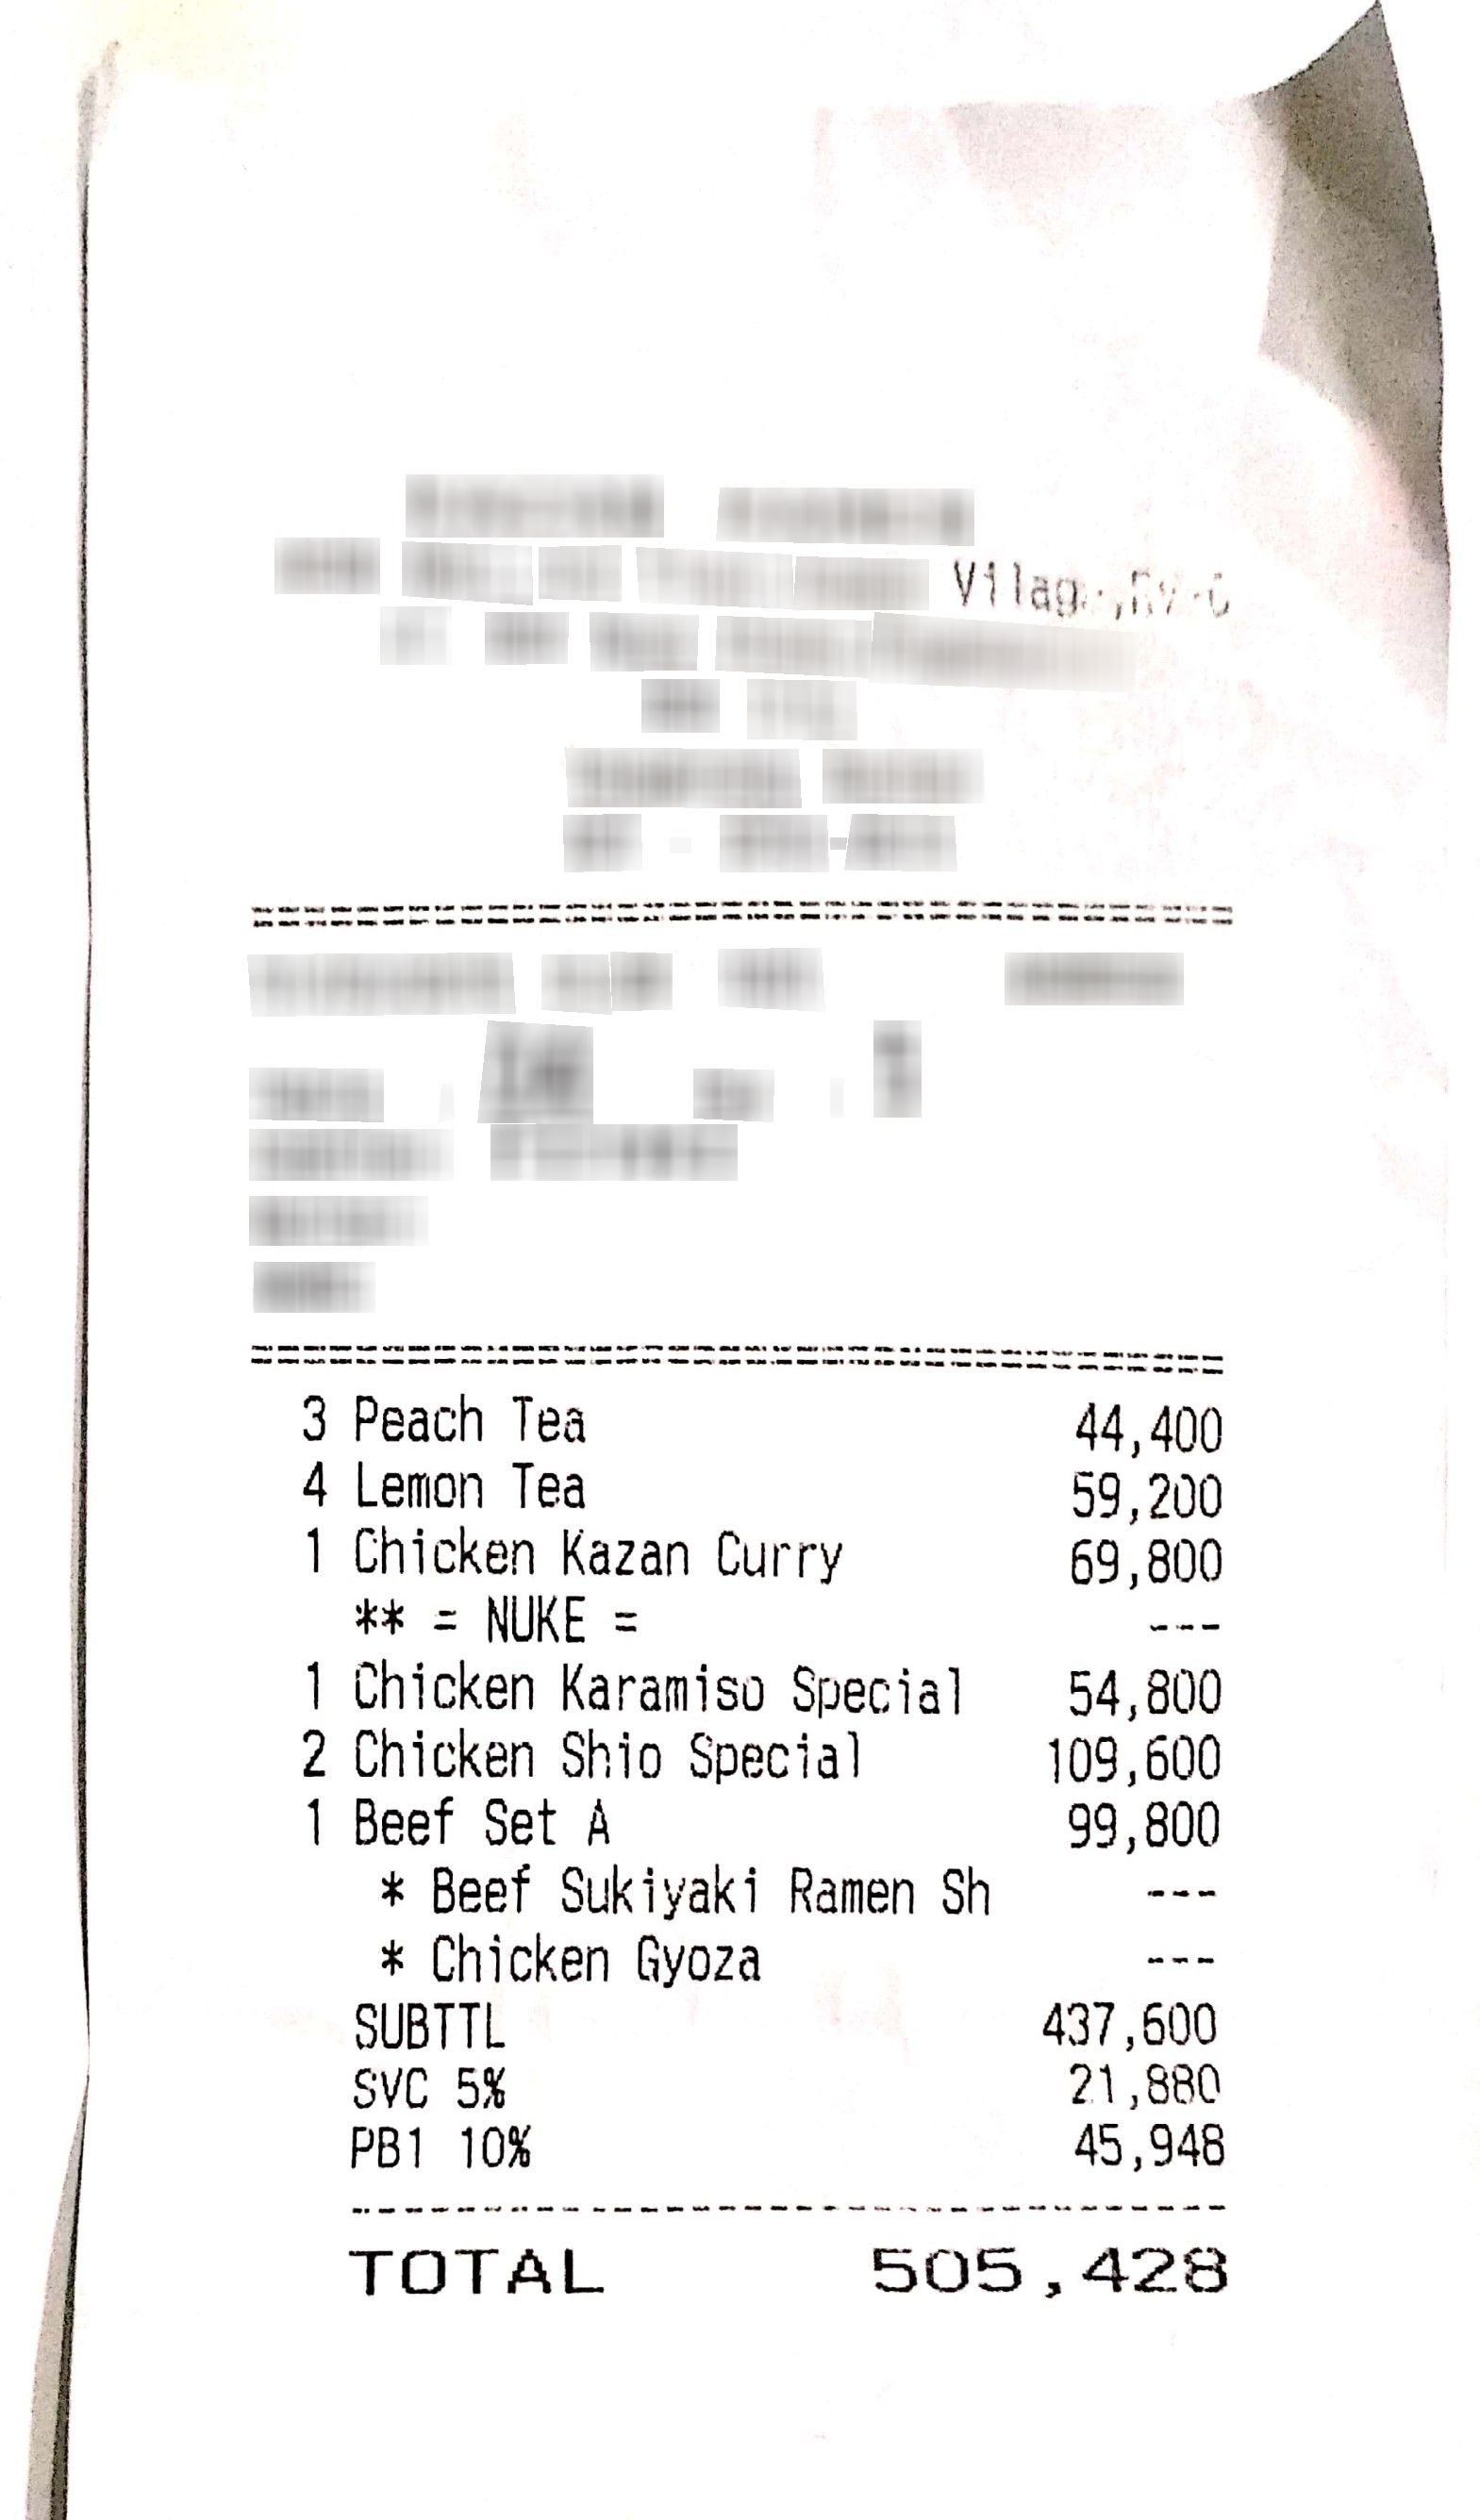
Number of items: 6
Subtotal: 437,600
Service charge: 21,880
Tax: 45,948
Total: 505,428
OCR text regions:
text: SUBTTL
text: 437,600
text: SVC
text: 5%
text: 21,880
text: PB1
text: 10%
text: 45,948
text: 3
text: Peach
text: Tea
text: 44,400
text: 4
text: Lemon
text: Tea
text: 59,200
text: 1
text: Chicken
text: Kazan
text: Curry
text: 69,800
text: **
text: =
text: NUKE
text: =
text: ---
text: 1
text: Chicken
text: Karamiso
text: Special
text: 54,800
text: 2
text: Chicken
text: Shio
text: Special
text: 109,600
text: 1
text: Beef
text: Set
text: A
text: 99,800
text: *
text: Beef
text: Sukiyaki
text: Ramen
text: Sh
text: ---
text: *
text: Chicken
text: Gyoza
text: ---
text: TOTAL
text: 505,428